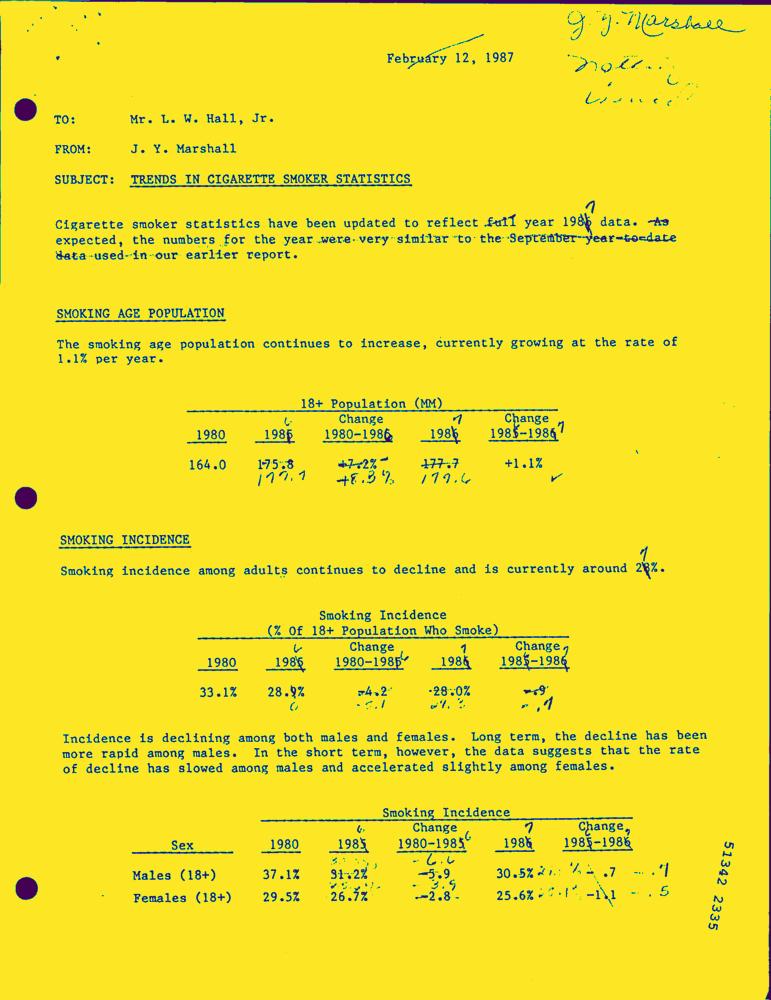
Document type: Letter-Doc